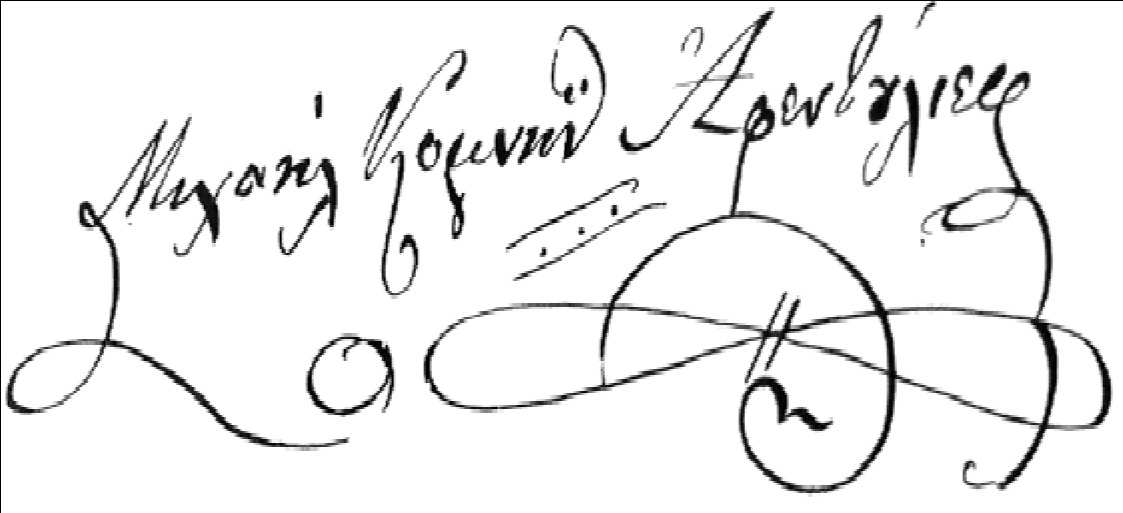
Signature of: michael komnenos afentoulief or afentoulis